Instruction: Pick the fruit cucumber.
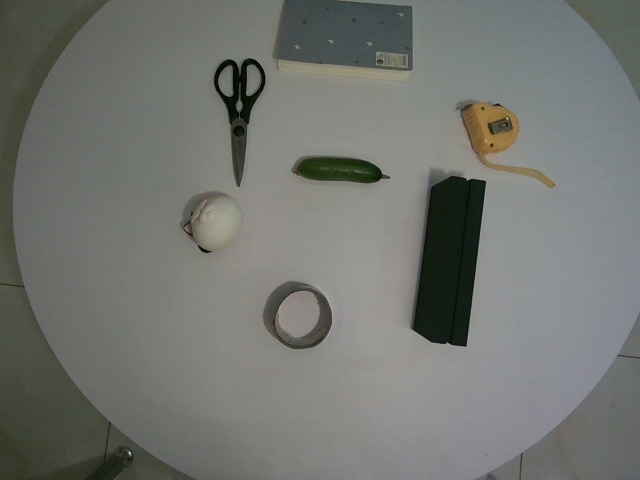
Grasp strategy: vertical